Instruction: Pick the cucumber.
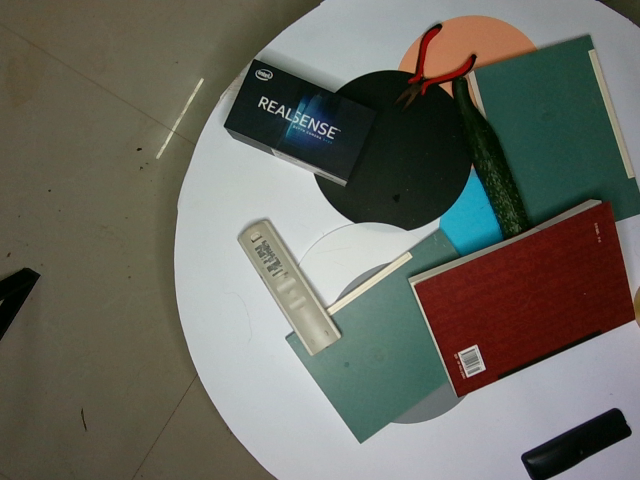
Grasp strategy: vertical